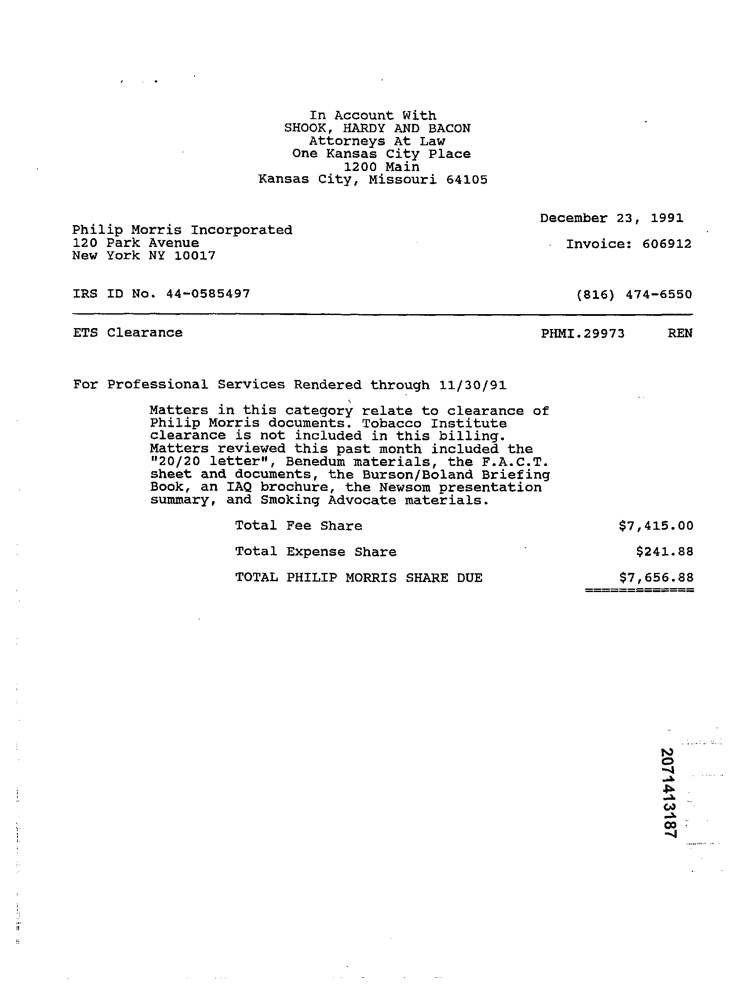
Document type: Invoice